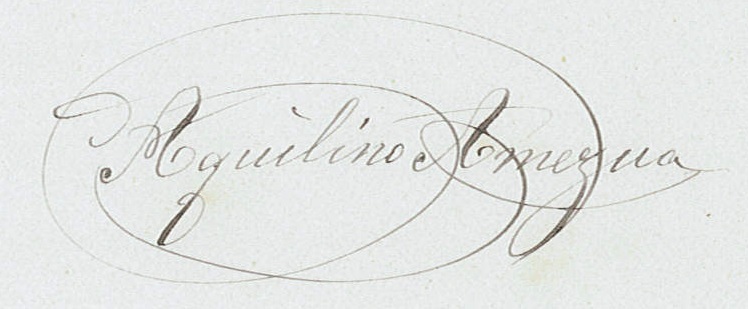
Signature of: aquilino amezua